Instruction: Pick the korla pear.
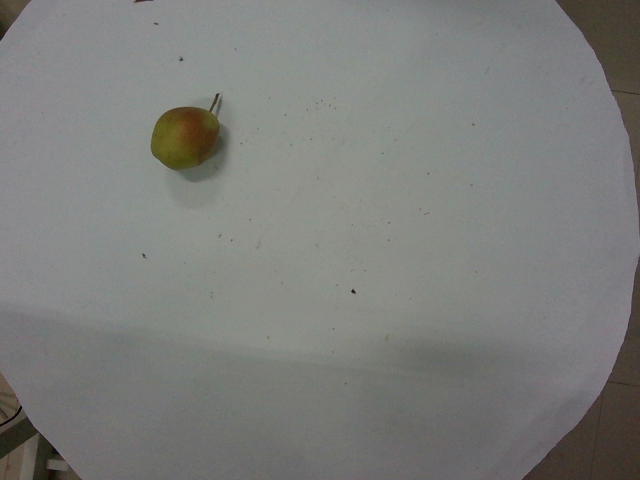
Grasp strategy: vertical